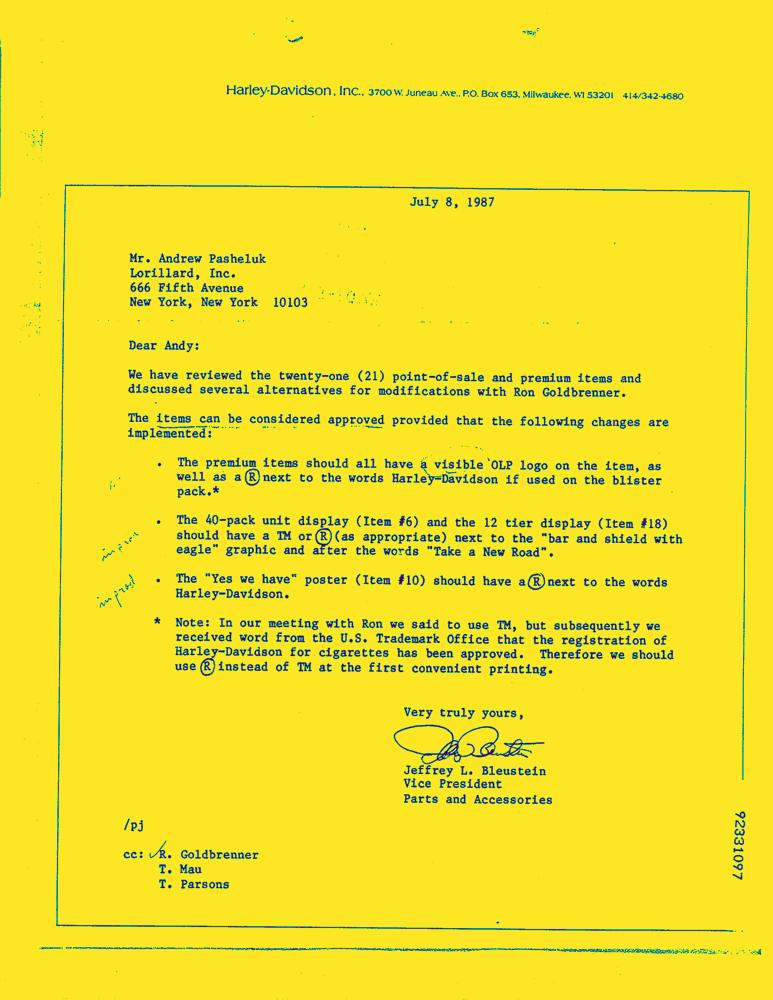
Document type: Letter-Doc